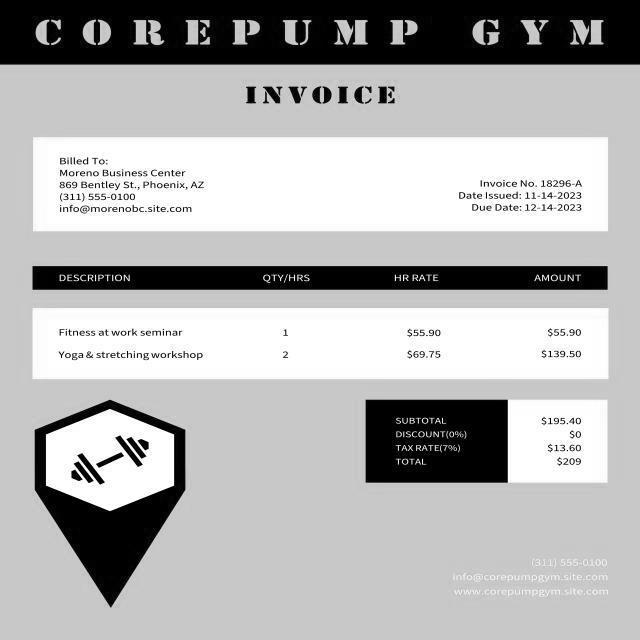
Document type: Invoice